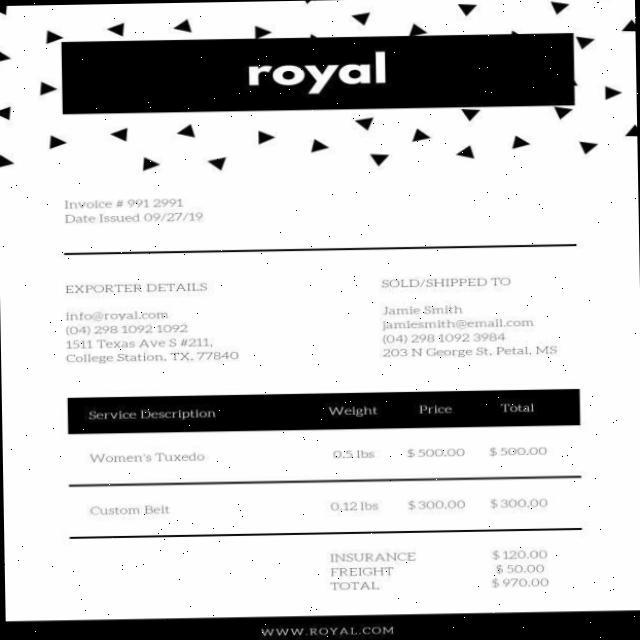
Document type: Invoice